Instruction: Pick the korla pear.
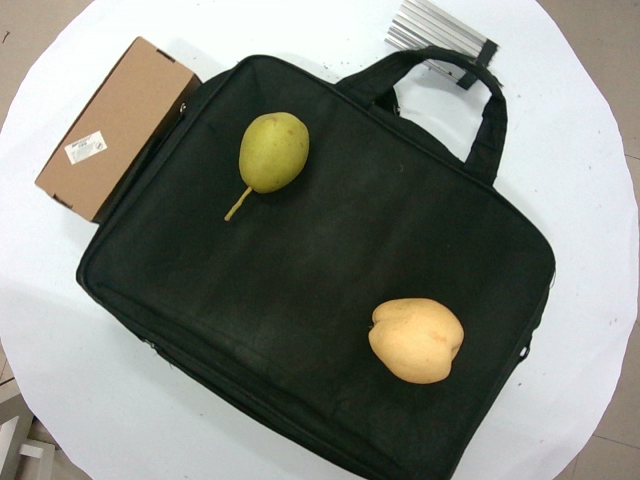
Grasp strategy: vertical